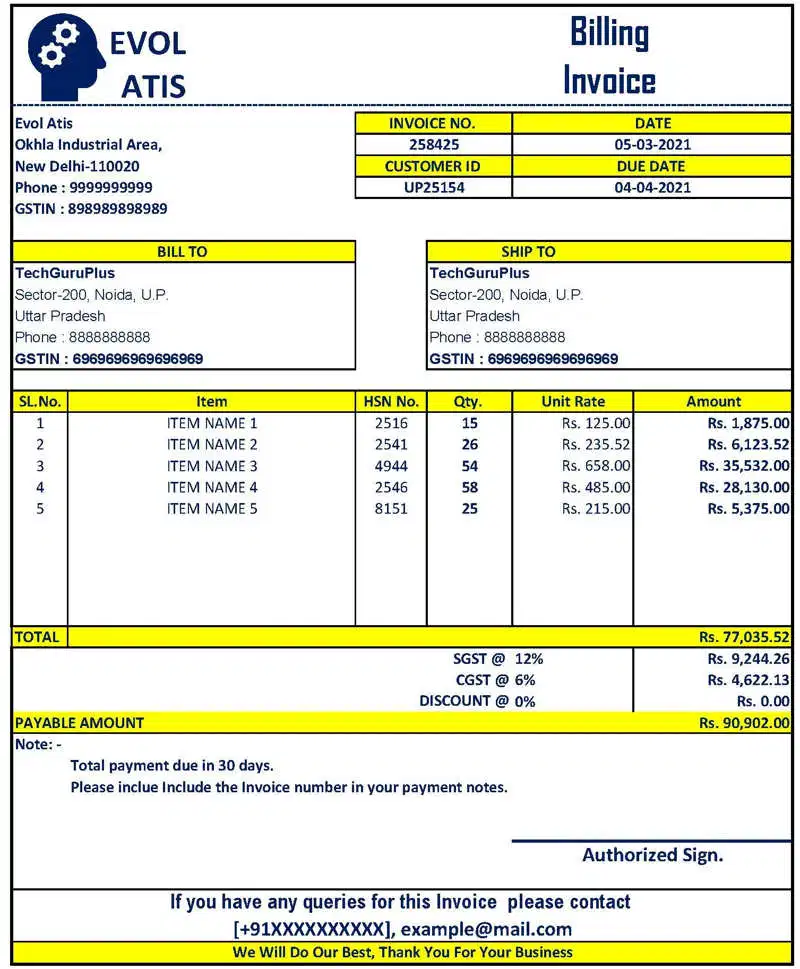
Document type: Invoice